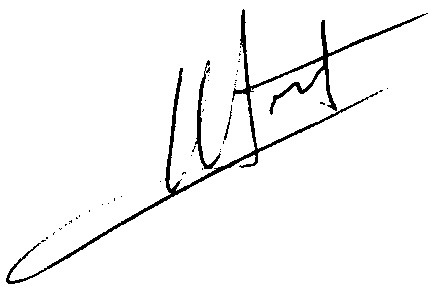
Signature of: gérard taverdet